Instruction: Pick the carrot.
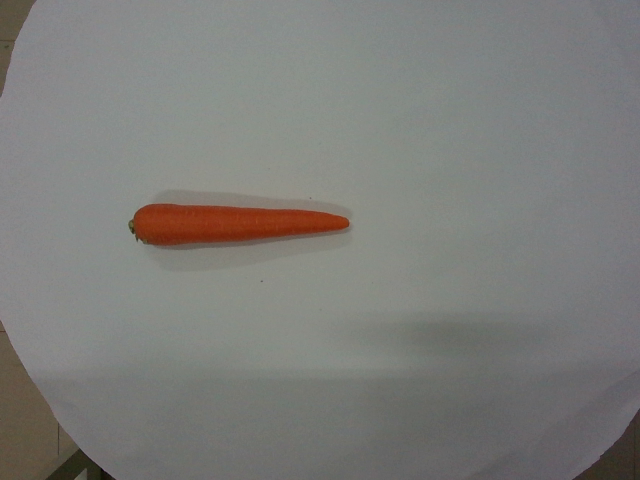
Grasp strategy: vertical